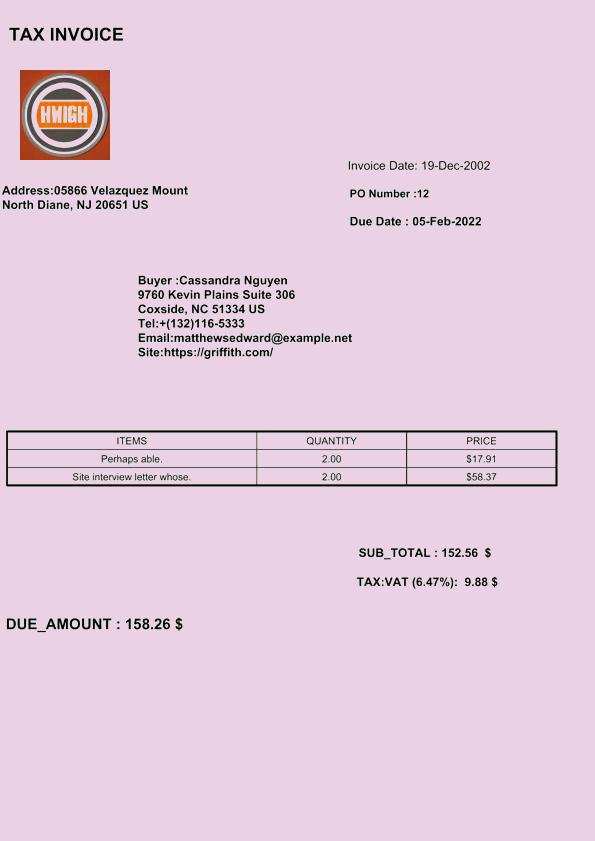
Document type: Invoice